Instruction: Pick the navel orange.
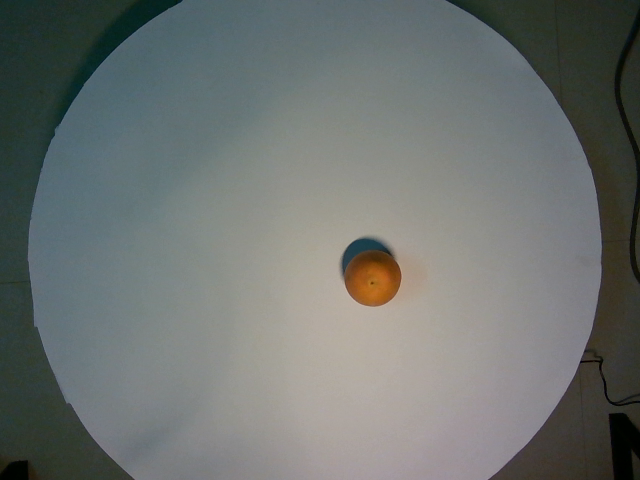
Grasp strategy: vertical